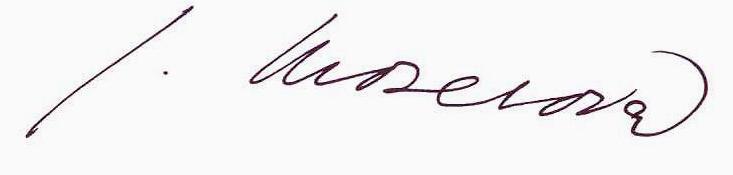
Signature of: jaroslava moserová